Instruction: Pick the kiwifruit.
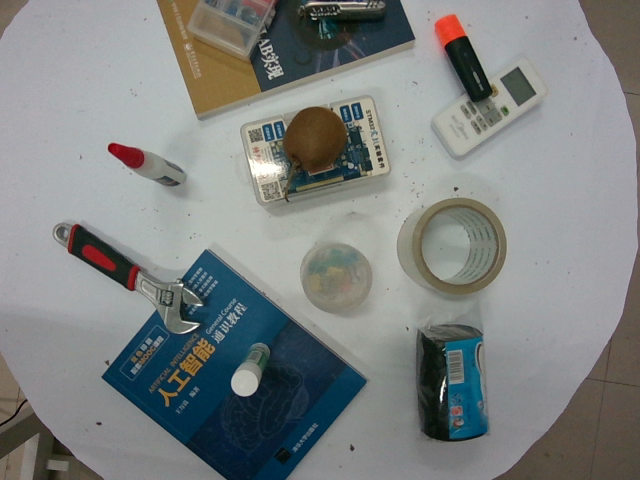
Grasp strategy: vertical